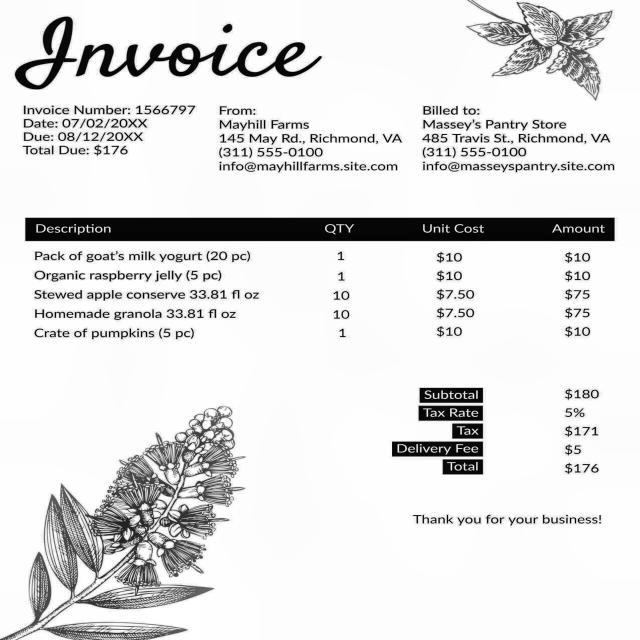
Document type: Invoice